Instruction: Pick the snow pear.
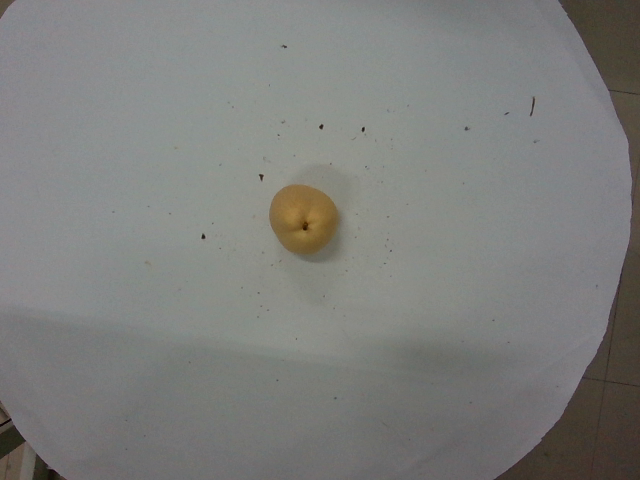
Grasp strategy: vertical